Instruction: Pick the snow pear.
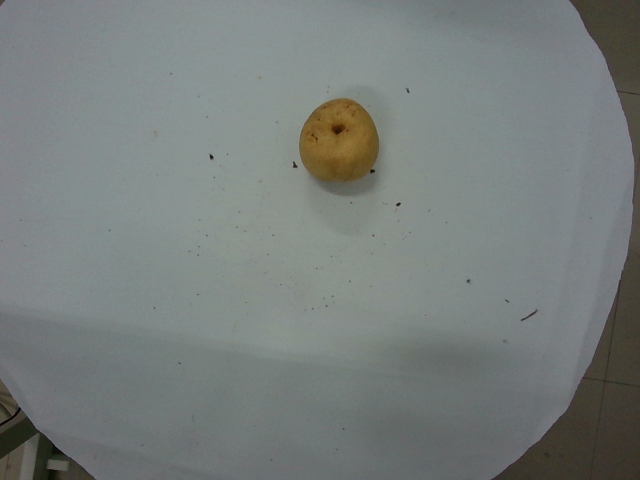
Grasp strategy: vertical